Question: Describe the condition in detail:
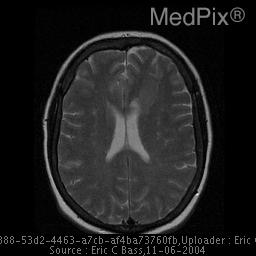
Answer: The disease is discussed as: Gray matter heterotopias are collections of normal neurons in abnormal locations.  They result from an arrest of the normal outward radial migration of neurons.  Therefore, one could say that all neuronal migration anomalies are heterotopias.  However, the term heterotopia is restricted in its use to neurons that lie either in the subependymal region or within the cerebral hemispheric white matter.

Symptomatic patients with gray matter heterotopias almost always present with a seizure disorder.  Developmental delay may be present if the arrest of neuronal migration has been extremely severe or if associated anomalies are present.  MR is extremely sensitive to the presence of heterotopias; therefore, incidental heterotopias are now occasionally identified in patients who are minimally symptomatic or asymptomatic.

Three major forms of heterotopic gray matter have been described:  subependymal nodules (Films .1 and .2); deep white matter nodules (Films .3 and .4); and deep bands of gray matter (band heterotopia) embedded in the white matter.  Films .5 and .6 show a band heterotopia in which a circumferential band of ectopic neurons sits within the cerebral hemisphere.  Normal white matter tracts separate this band from the lateral ventricles and from the overlying cortex.  Because they are very symmetric, band heterotopias are often overlooked by inexperienced imagers.  A high index of suspicion is necessary to make the diagnosis.